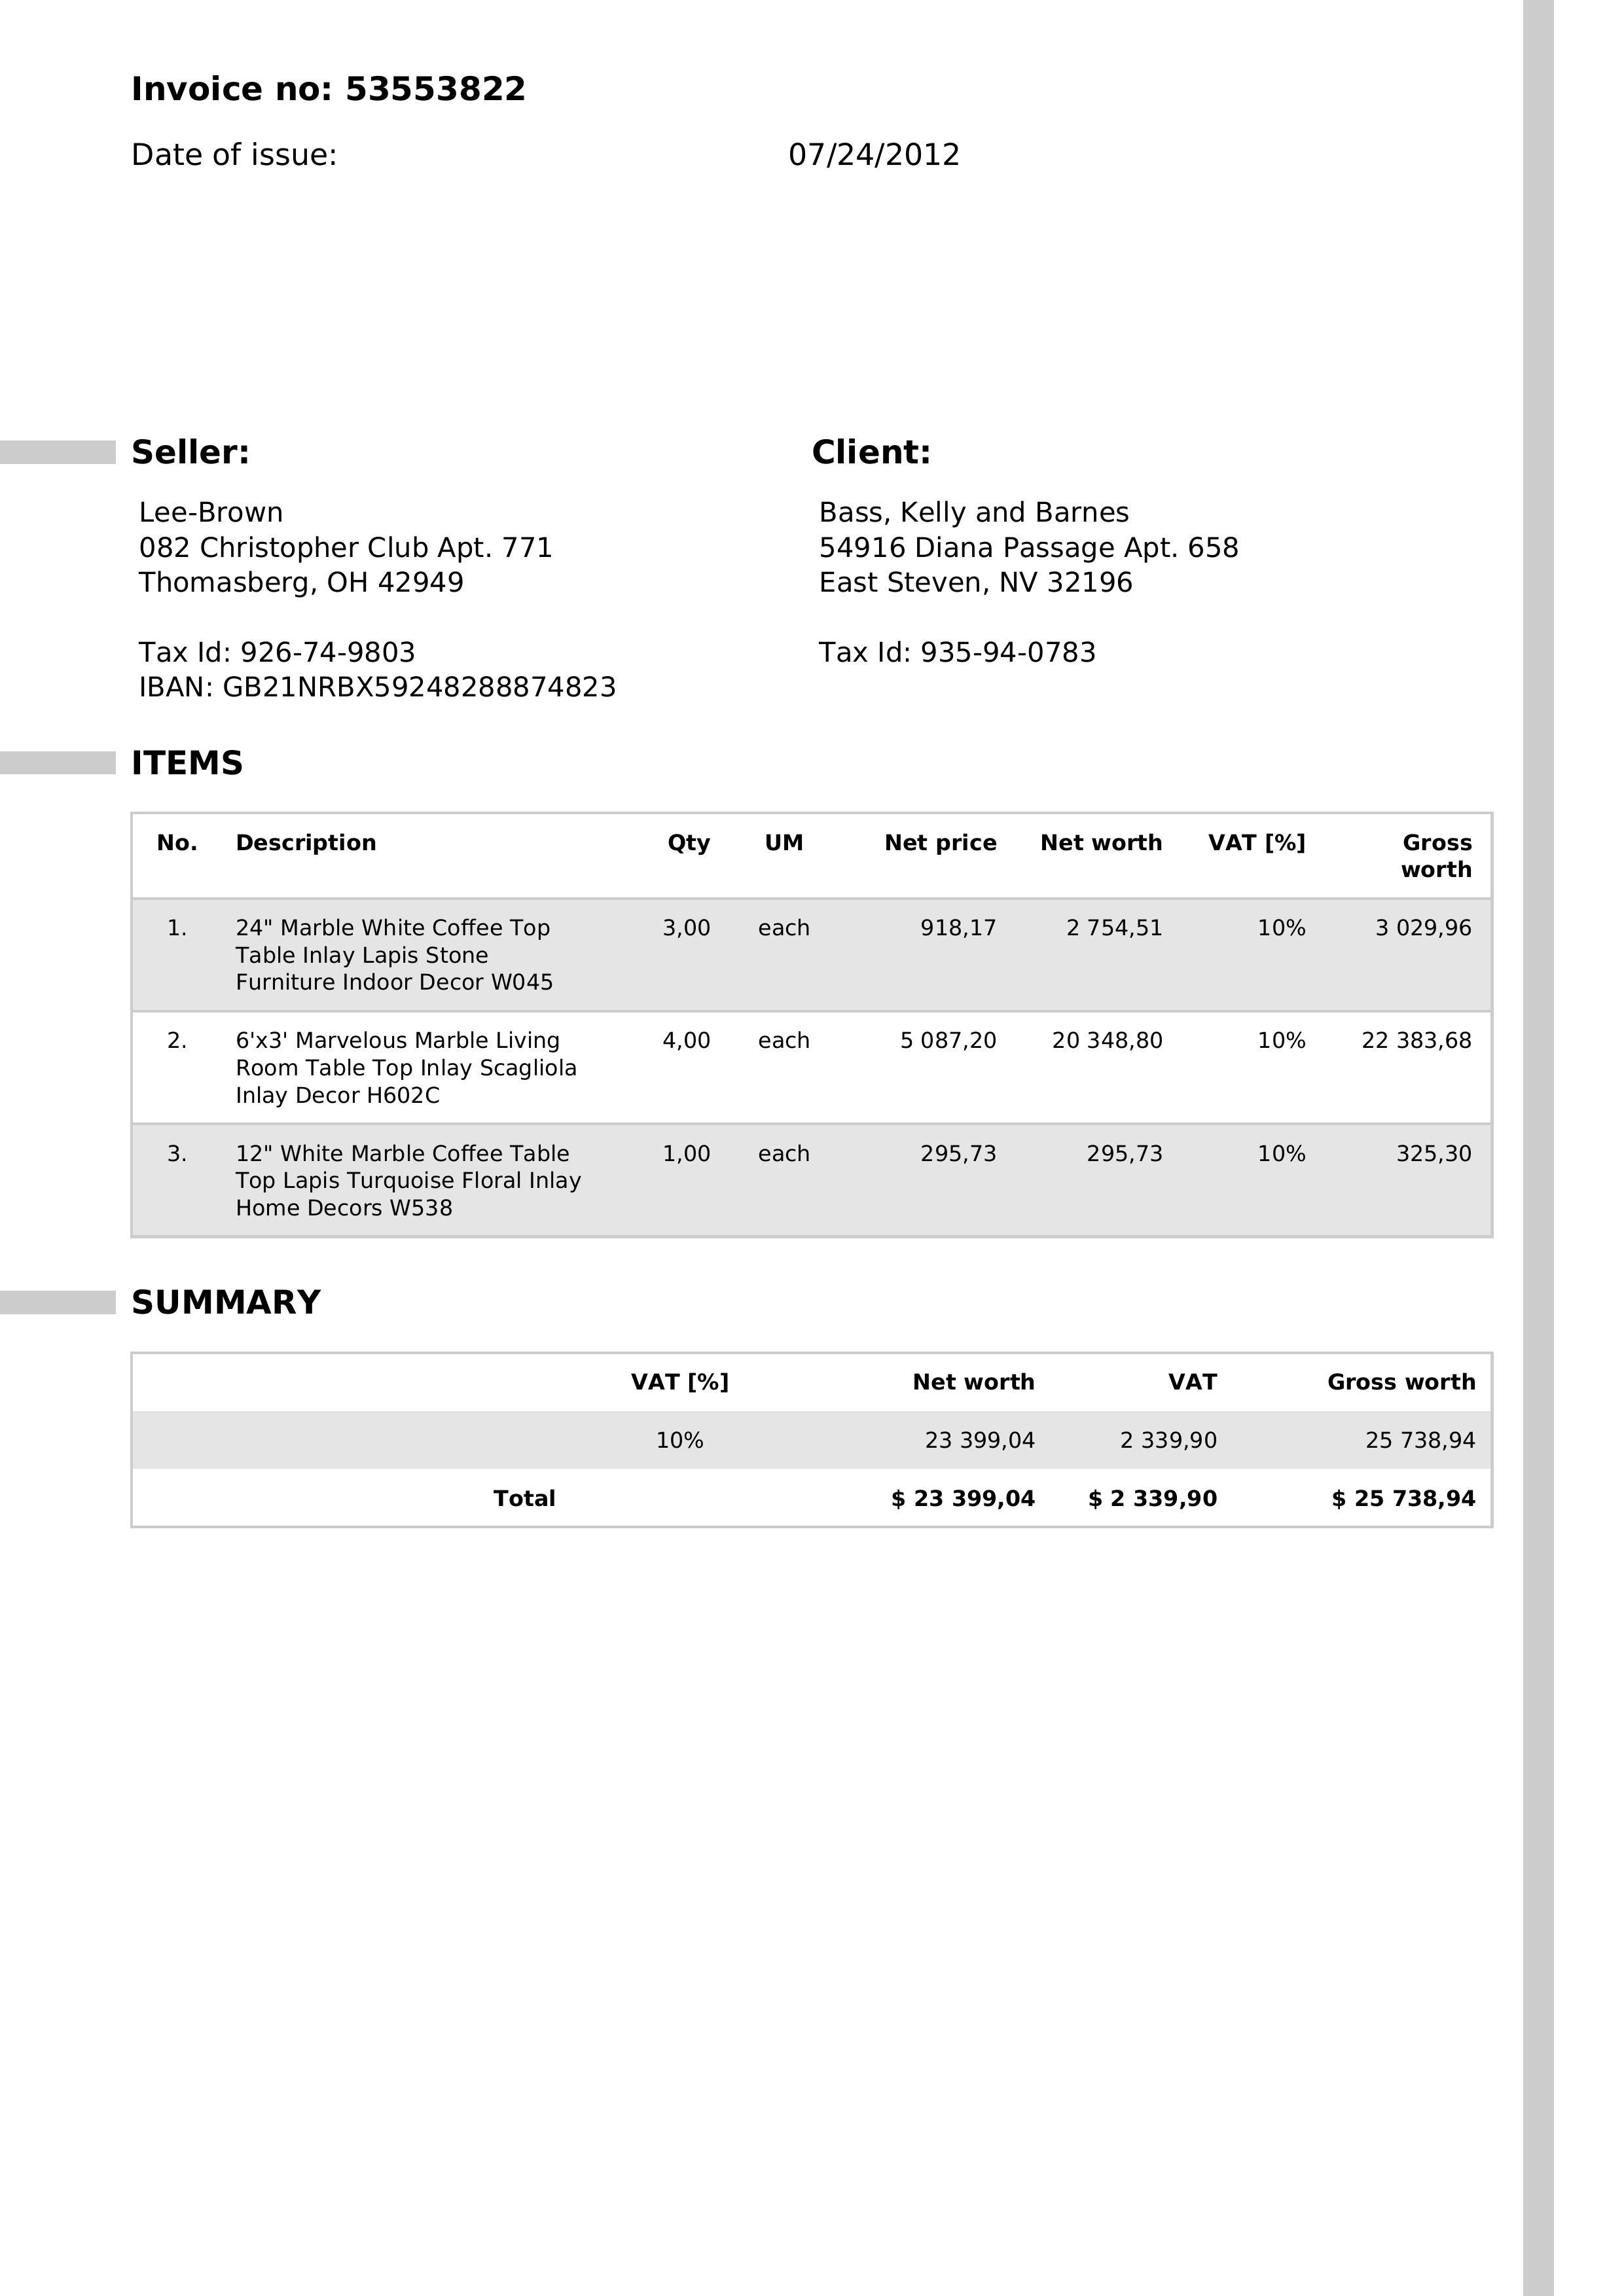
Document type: Invoice